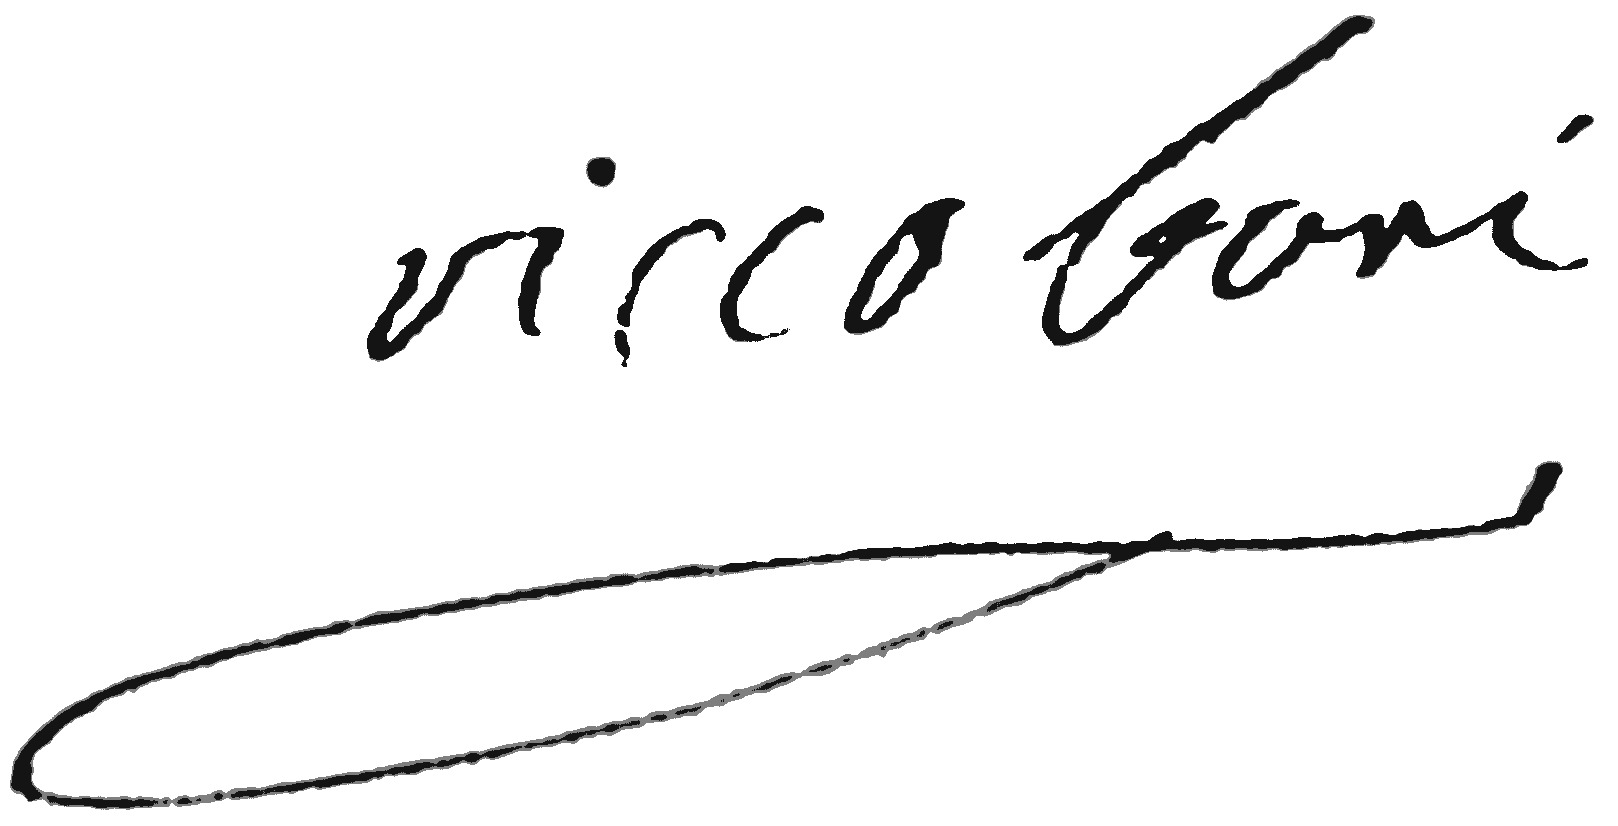
Signature of: marie jeanne riccoboni